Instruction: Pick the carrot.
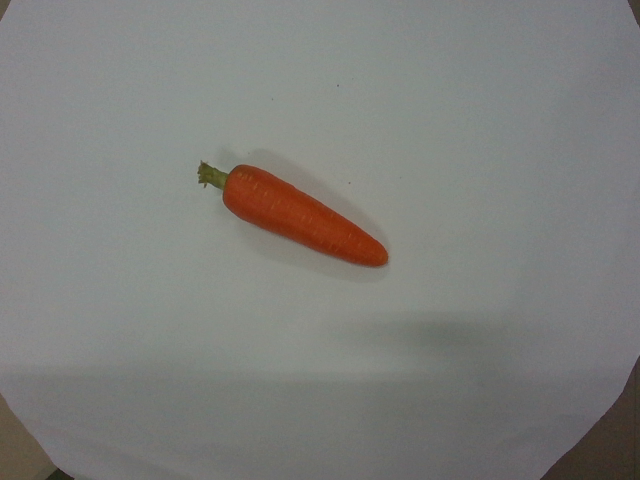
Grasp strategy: vertical